Question: What could the diagnosis suggest?
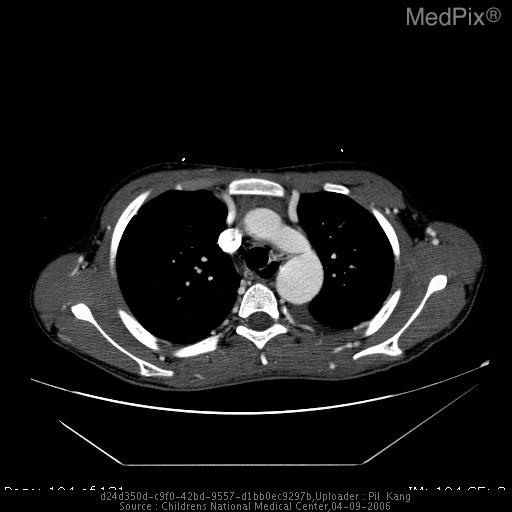
Answer: The possible diagnosis includes Coarctation of the aorta.